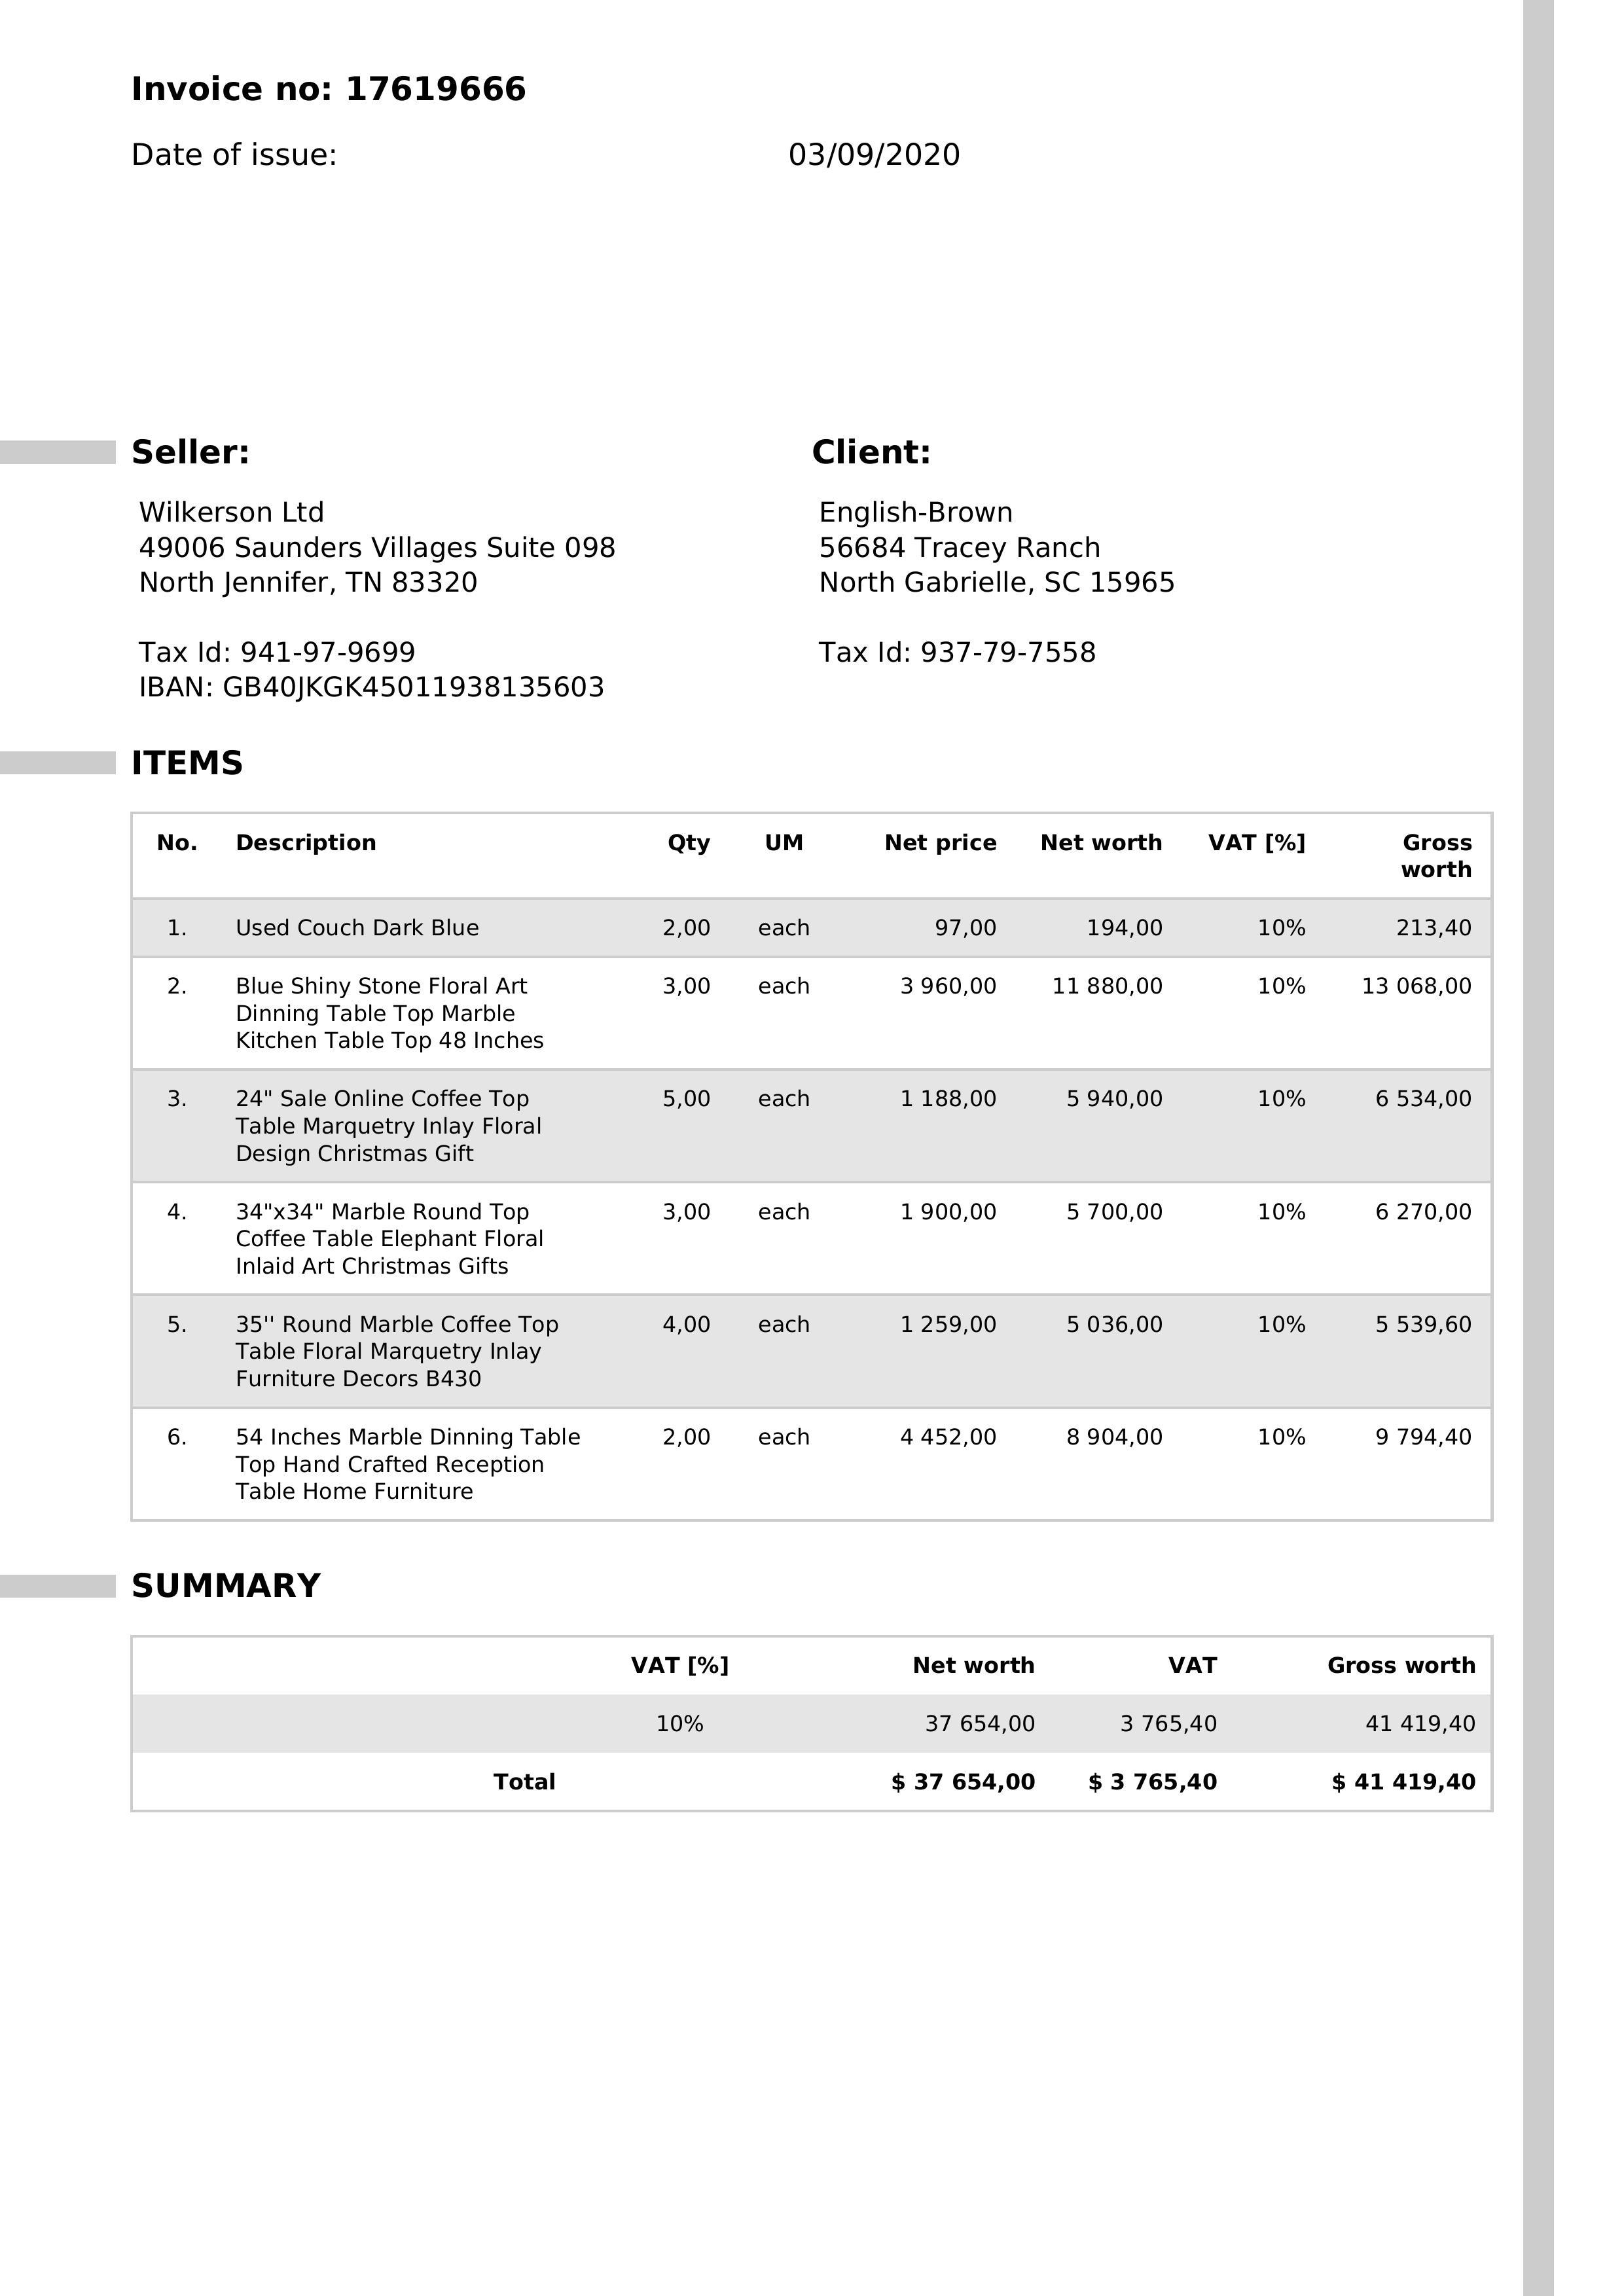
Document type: Invoice